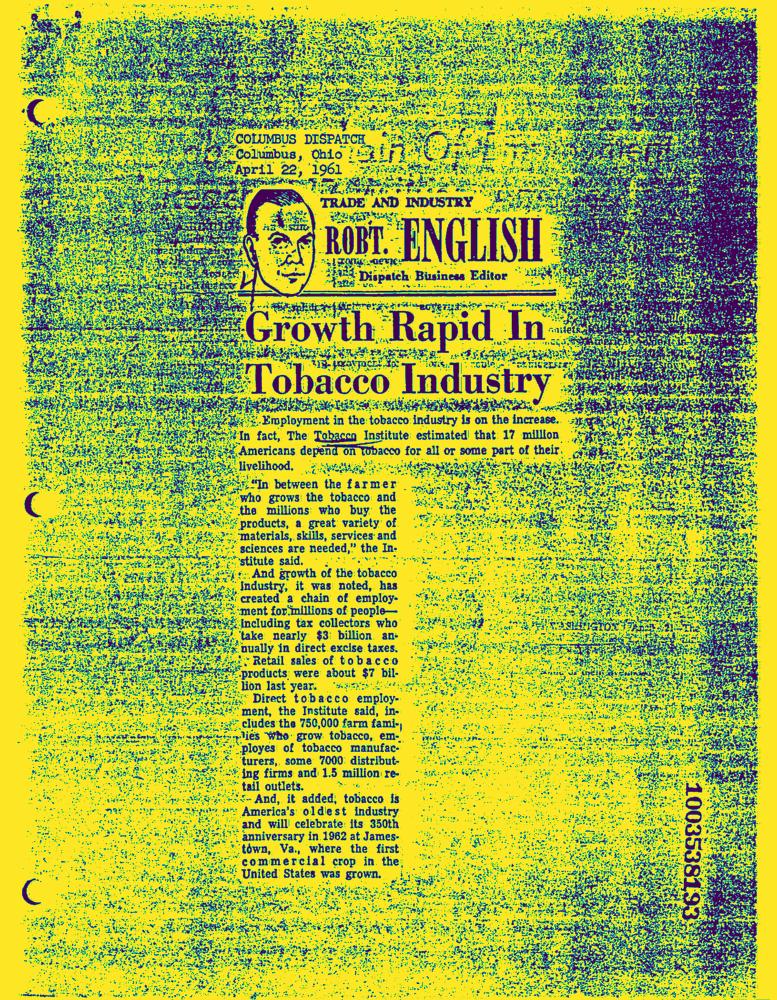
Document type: News-Article